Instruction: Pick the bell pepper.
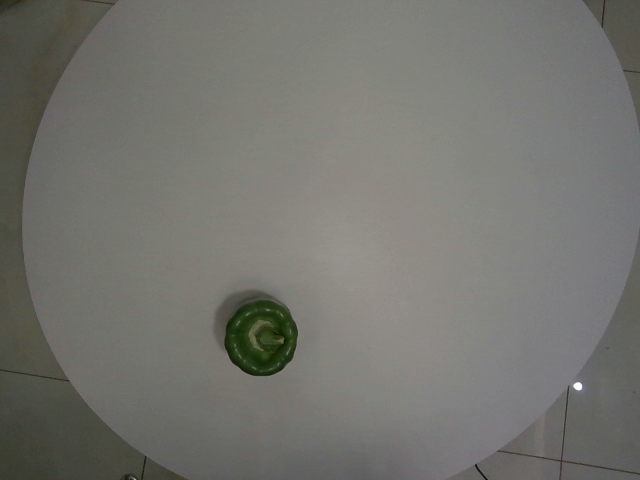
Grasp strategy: vertical